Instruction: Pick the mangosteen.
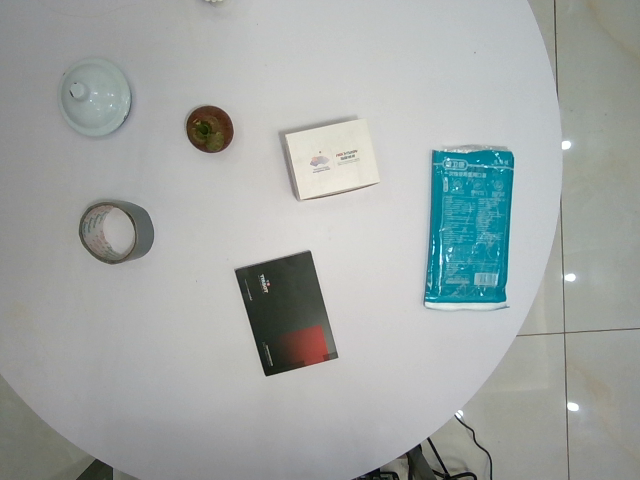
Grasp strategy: vertical